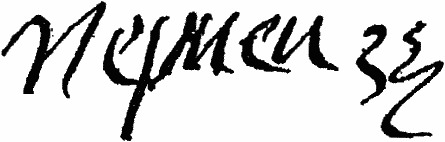
Signature of: madeleine des roches